Question: What jurisdiction, city, or county is the document associated with?
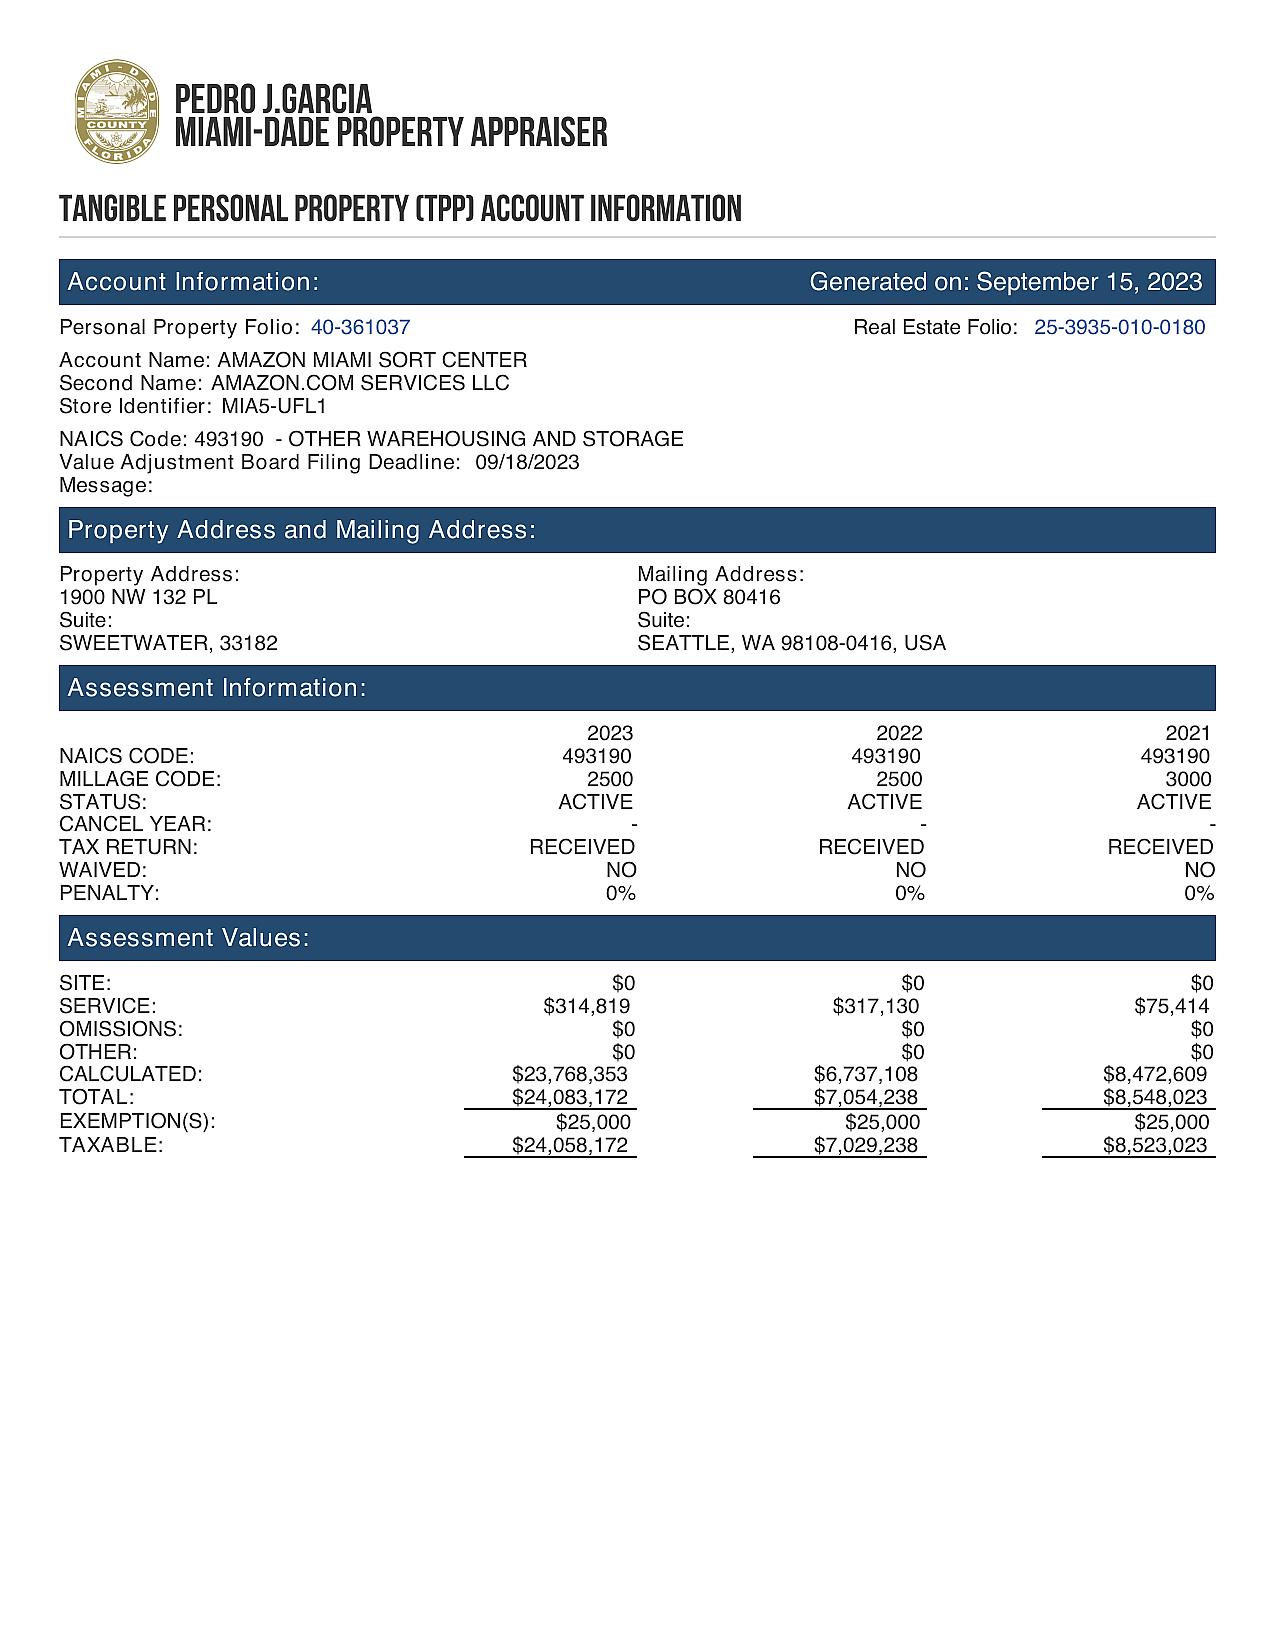
Answer: "Miami-Dade County"